Question: By what date must an appeal be filed according to the document?
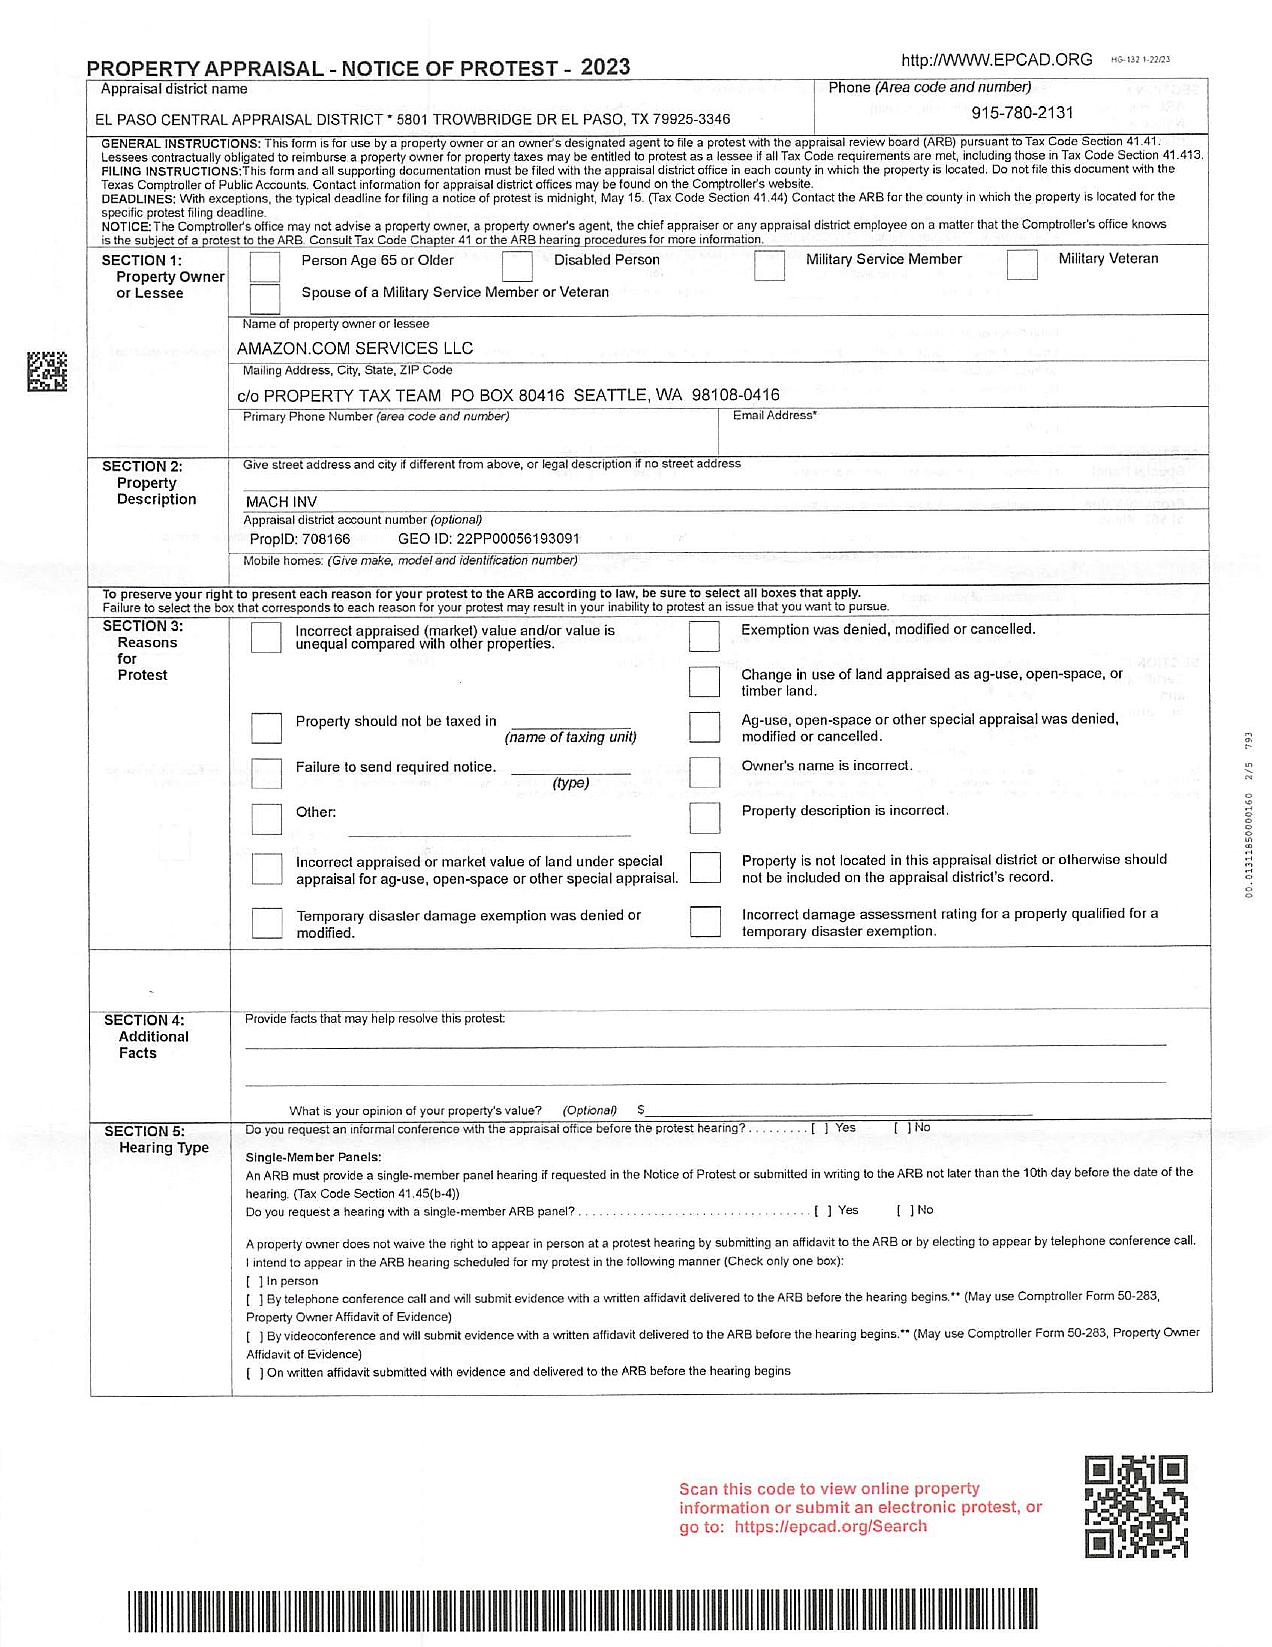
Answer: "15-May"